Question: What do the imaging results show?
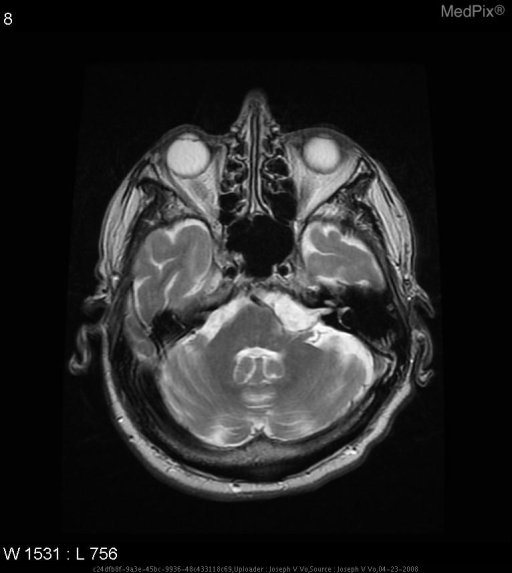
Answer: The imaging shows Irregularly shaped, well demarcated mass in the left cerebellopontine angle that is slightly hyperintense on axial T1 MRI before contrast, hypointense on axial T1 MRI after contrast, hyperintense on axial T2 MRI, hypointense on axial FLAIR, and hyperintense on axial DWI MRI. There is a hyperintense mass with irregular contour at the left cerebellopontine angle..